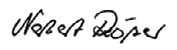
Signature of: norbert römer